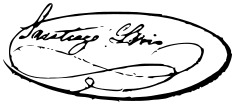
Signature of: santiago lirio